Question: What jurisdiction, city, or county is the document associated with?
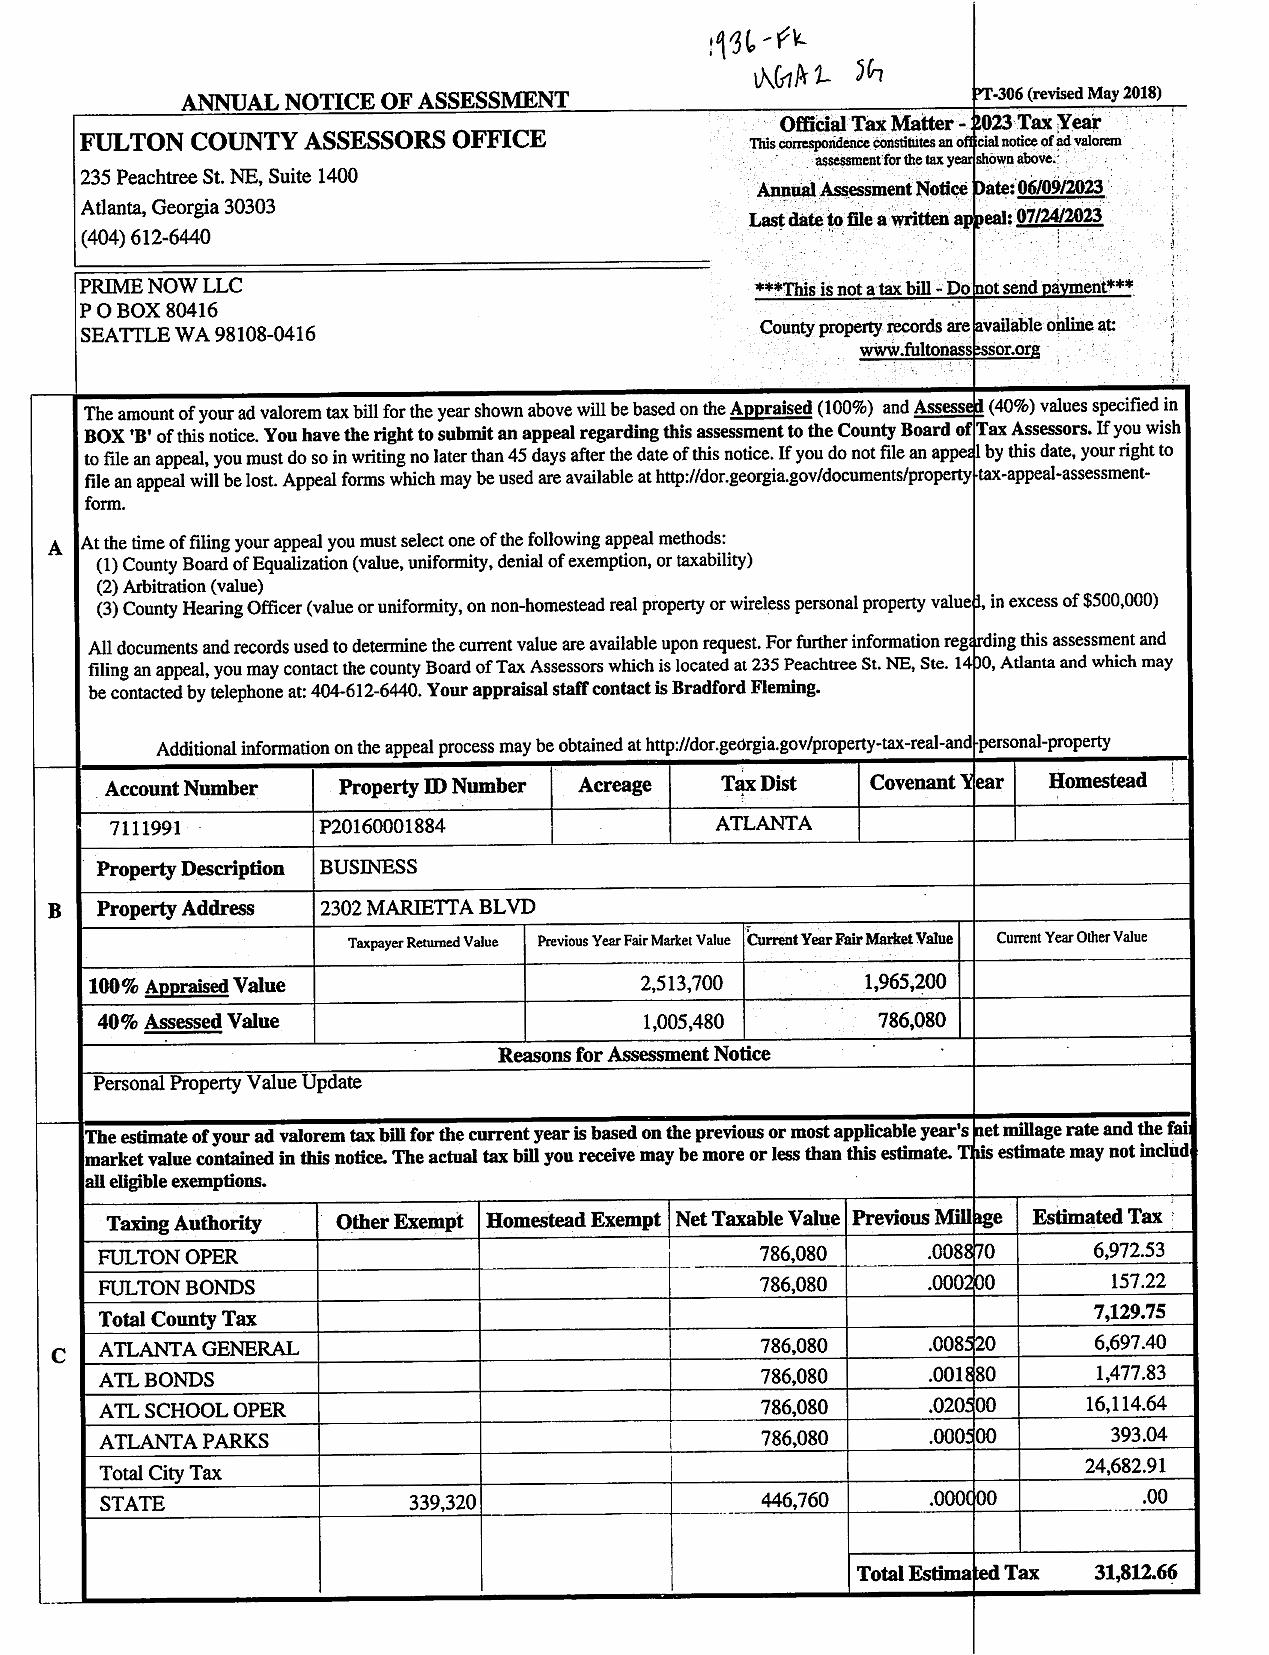
Answer: "Fulton County"